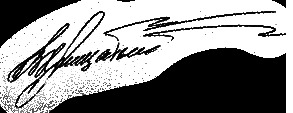
Signature of: valery khrichtchatyi